Patient: Male, age 11
An 11-year-old boy who presented with a four-year history of hypoxemia, ongoing hemoptysis and easy fatigability. His chest X-ray showed diffuse nodular infiltrates, resembling a pattern interpretable as miliary tuberculosis (Figure 1, Figure 2). The patient was repeatedly treated for pulmonary TB for a total period of three years, without treatment response. TB cultures and smears remained negative. Upon referral to a recently established specialist respiratory service, a HR-CT scan showed diffuse ground glass infiltrates (Figure 3, Figure 4). Consecutive bilateral alveolar lavage showed diffuse pulmonary hemorrhage (Figure 5), while histology of trans-bronchial biopsy demonstrated iron loaded pulmonary macrophages (Figure 6, Figure 7). The findings confirm the diagnosis of IPH. During his course of disease, the boy was admitted and investigated several times at his local hospital. This included treatment in an ICU in 2008, where he was diagnosed with severe pneumonia, pulmonary edema and respiratory failure. History reported an ongoing non-productive cough for one week, shortness of breath, hemoptysis and generalized weakness. On presentation severe respiratory distress, hypoxemia and pyrexia were reported. Treatment included a course of broad spectrum antibiotics, furosemide and steroids. The patient was started on TB treatment after discharge (he had a positive TB contact) despite that TB smear, microscopy and repeated cultures remained negative. He had received a blood transfusion after laboratory investigations revealed a hemoglobin (Hb) level of 6.60 g/dl, with a mean cell volume (MCV) 65fl and mean cell hemoglobin (MCH) 17.4 pg, in keeping with iron deficiency anemia. Further investigations showed normal liver function, renal function, serum electrolytes and clotting profile. HIV serology, auto-immune screen (ANA, anti-DS DNA, RF) and TB Mantoux test were negative. After discharge from ICU he continued TB treatment, but without substantial improvement of symptoms and more admissions to the local hospital. After three years he was referred for a second opinion to a pediatrician and onwards to a specialist respiratory service, which allowed the diagnosis of IPH. At referral the patient had an acute episode with deterioration of oxygen saturation from above 85% to the 60-75%. The chest X-ray demonstrated a miliary picture (Figure 1). After establishing the diagnosis, hypoxia and X-ray changes resolved after a week of high dose steroids (2mg/kg prednisolone) and he was discharged home without home oxygen. Outpatient treatment included milk-free diet, tapered doses of steroids for two months, followed by inhaled budesonide 400 mcg BD and hydroxychloroquine which was discontinued after his eyesight deteriorated at six months. One year after diagnosis he remains in remission on inhaled corticosteroids and milk-free diet.
Keywords: pulmonary tuberculosis, idiopathic pulmonary haemo-siderosis, respiratory services
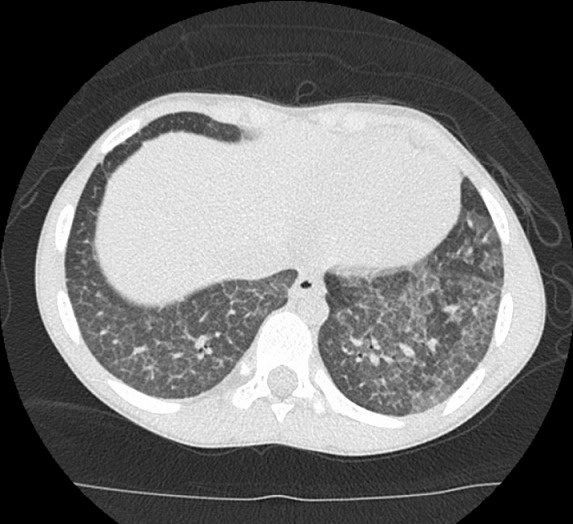
Image caption: HR-CT scan showing diffuse ground glass opacities indicative of alveolar haemorrhage and thickened interlobar septae.